Question: Which state is mentioned in the document?
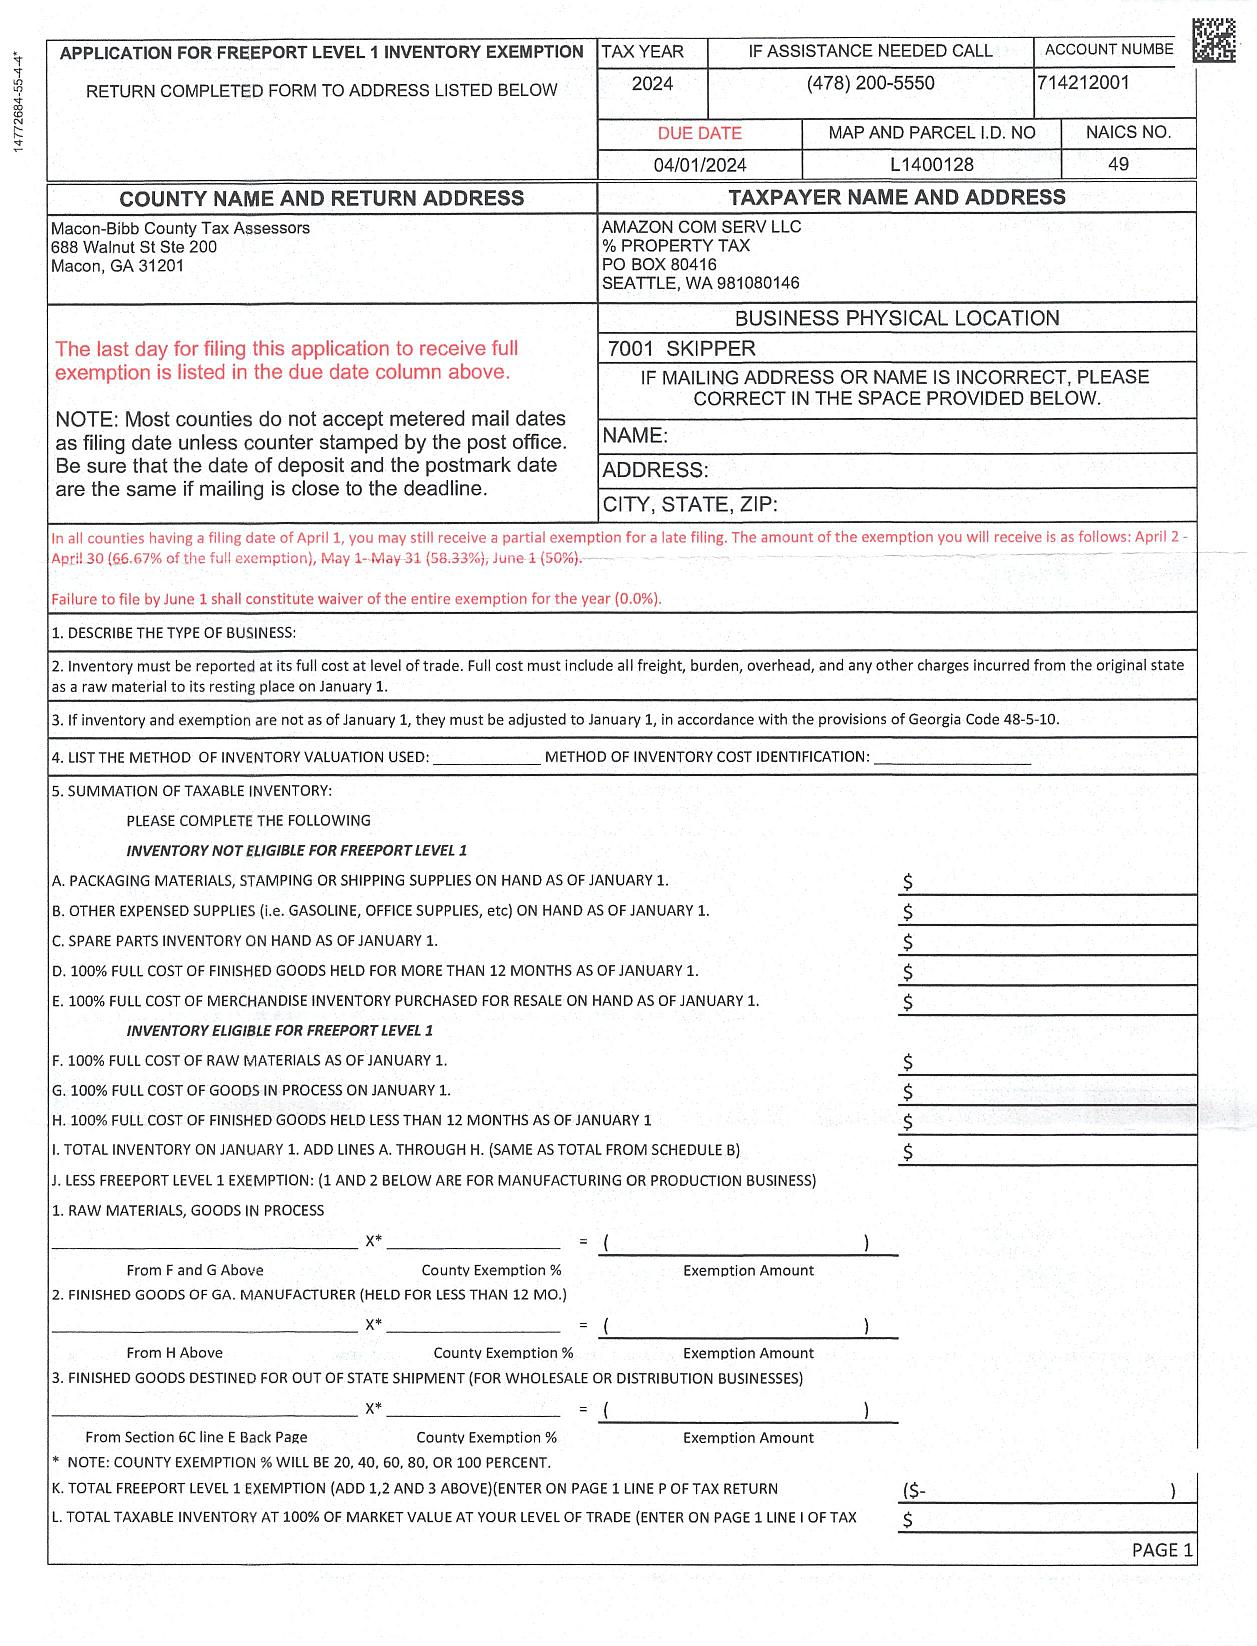
Answer: "GA"